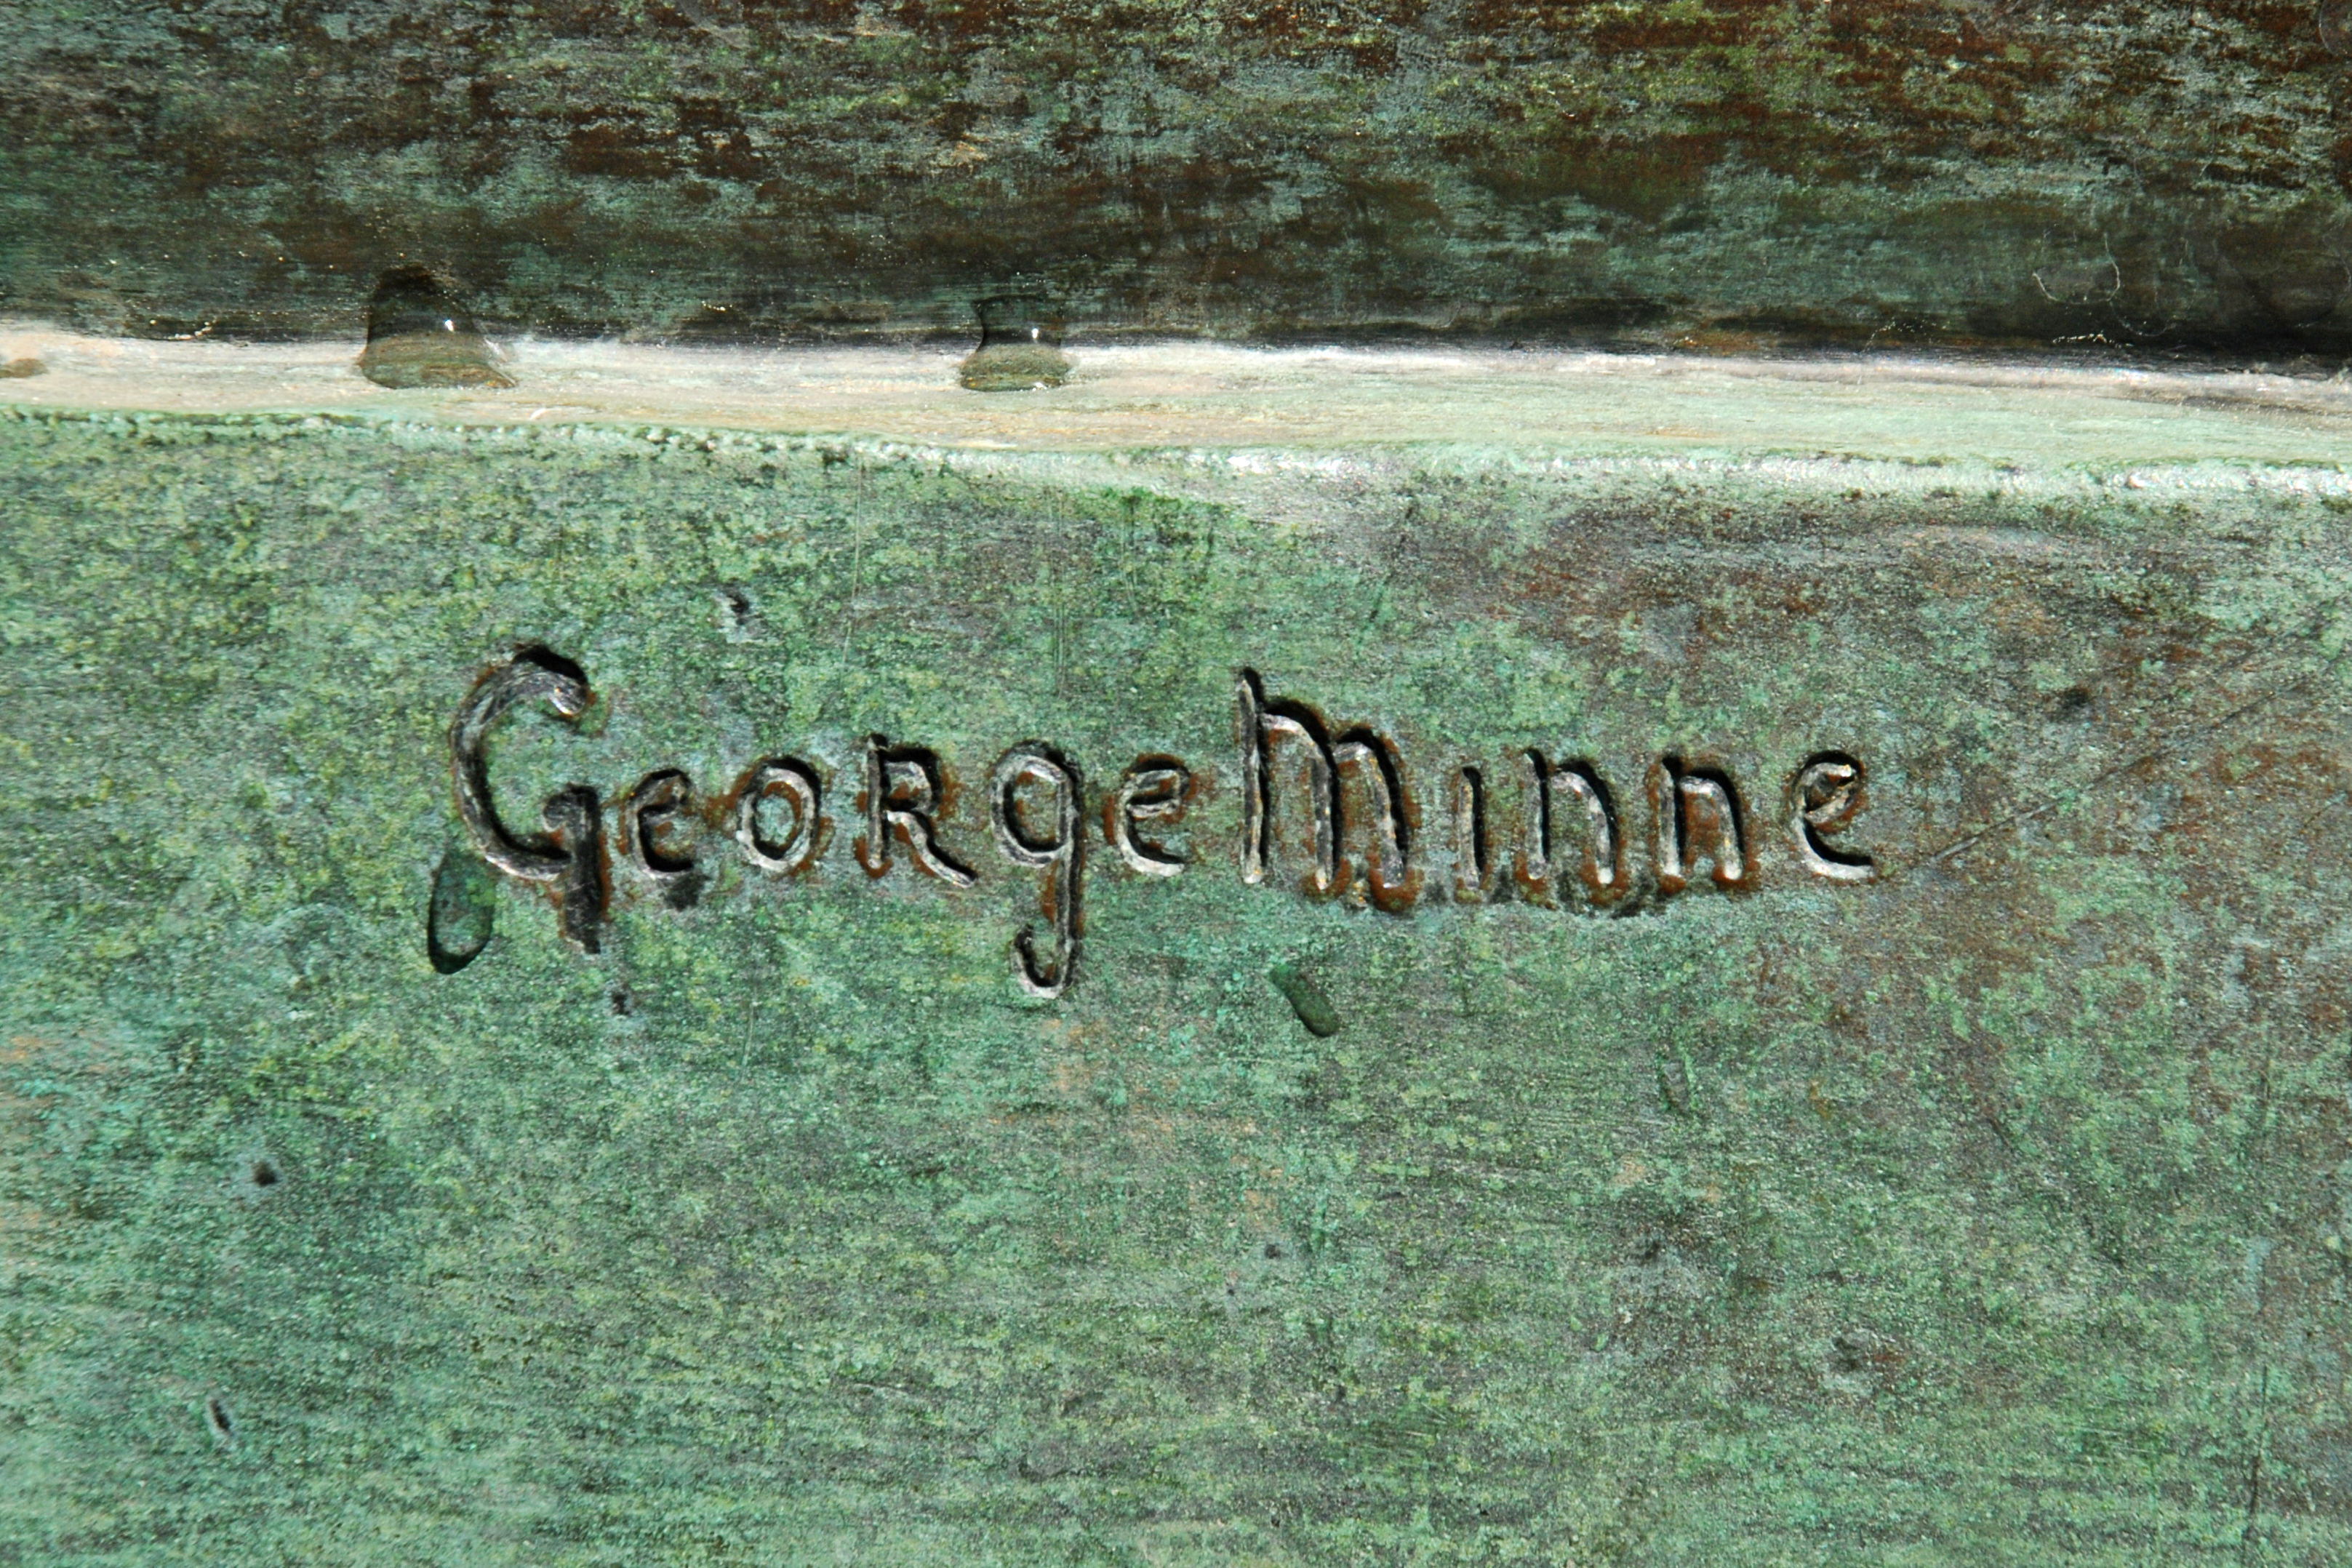
Signature of: george minne